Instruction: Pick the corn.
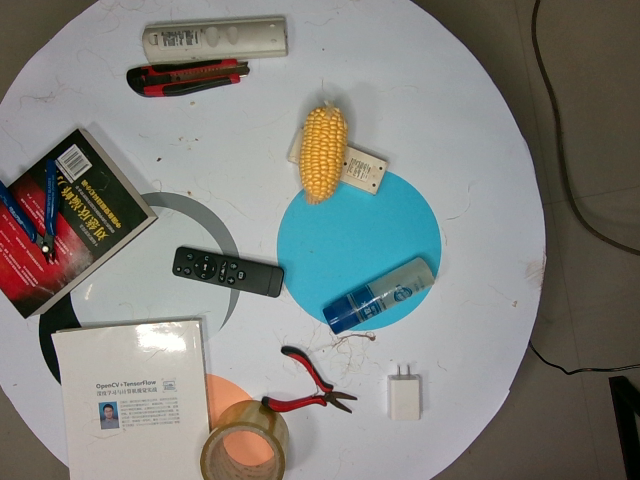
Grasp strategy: vertical